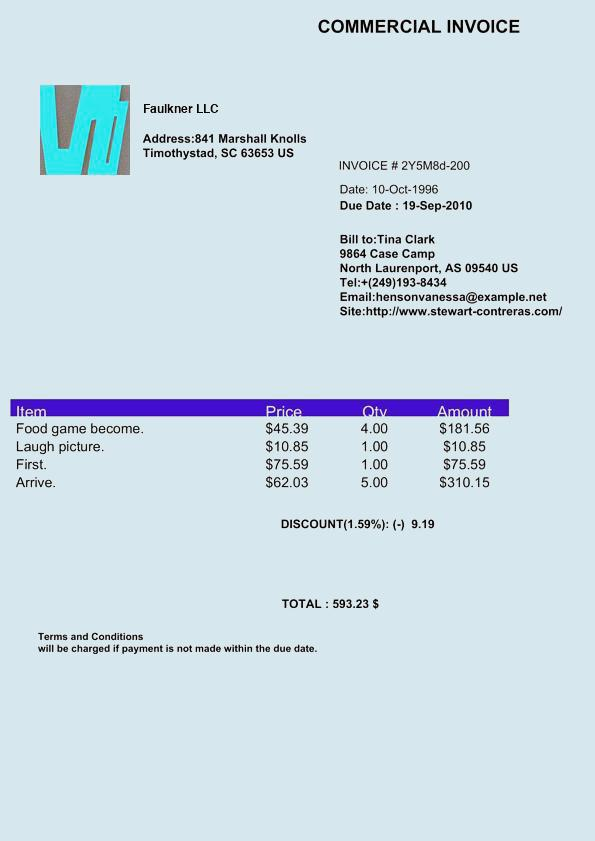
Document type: Invoice